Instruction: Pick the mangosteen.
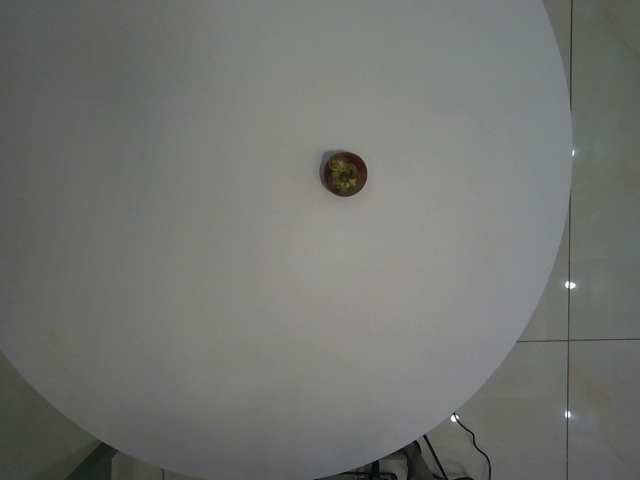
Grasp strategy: vertical